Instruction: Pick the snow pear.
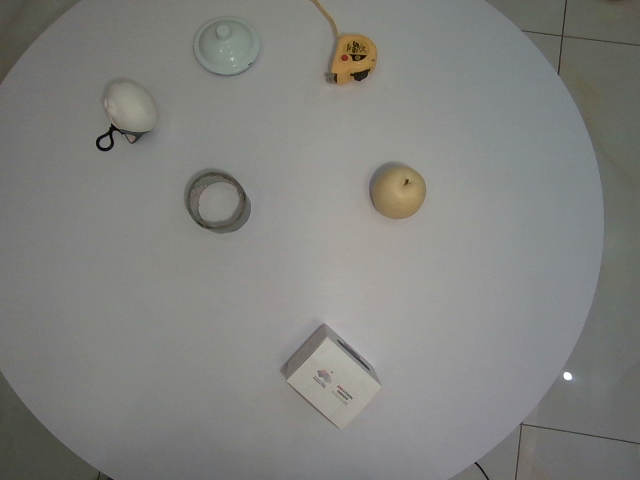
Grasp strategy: vertical